Question: How is the history relevant to the case?
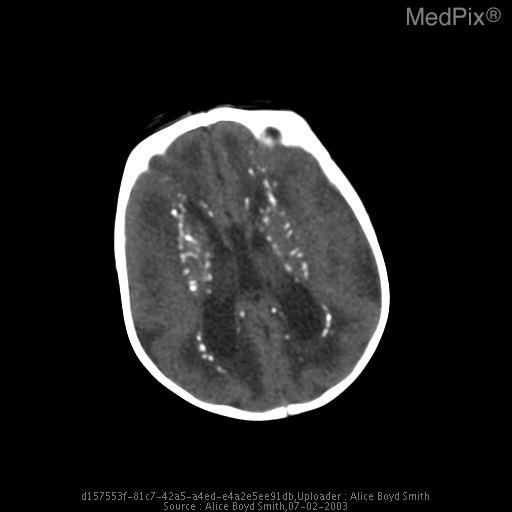
Answer: The patient's history of Infant with developmental delay. is key in understanding the case.